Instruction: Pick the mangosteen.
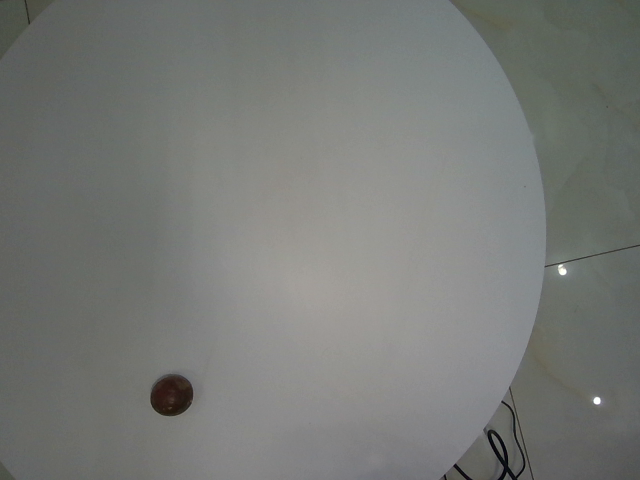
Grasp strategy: vertical